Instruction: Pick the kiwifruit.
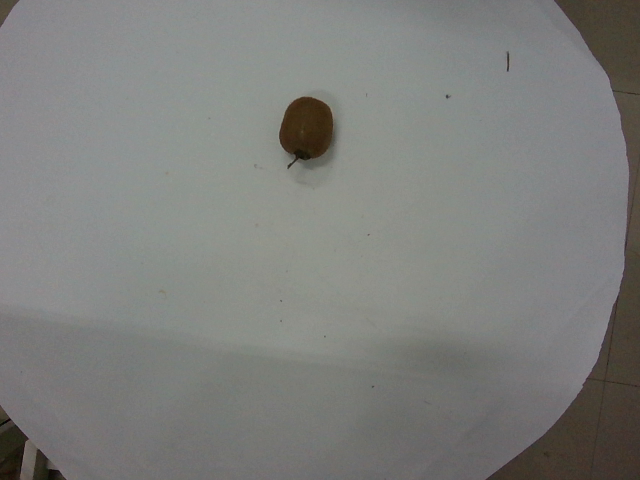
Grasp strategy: vertical